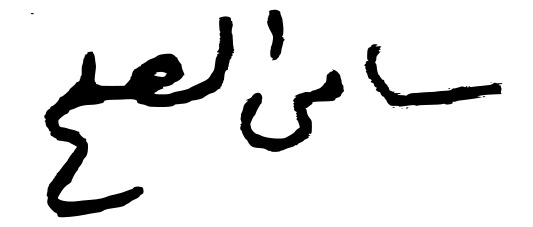
Signature of: sami as solh